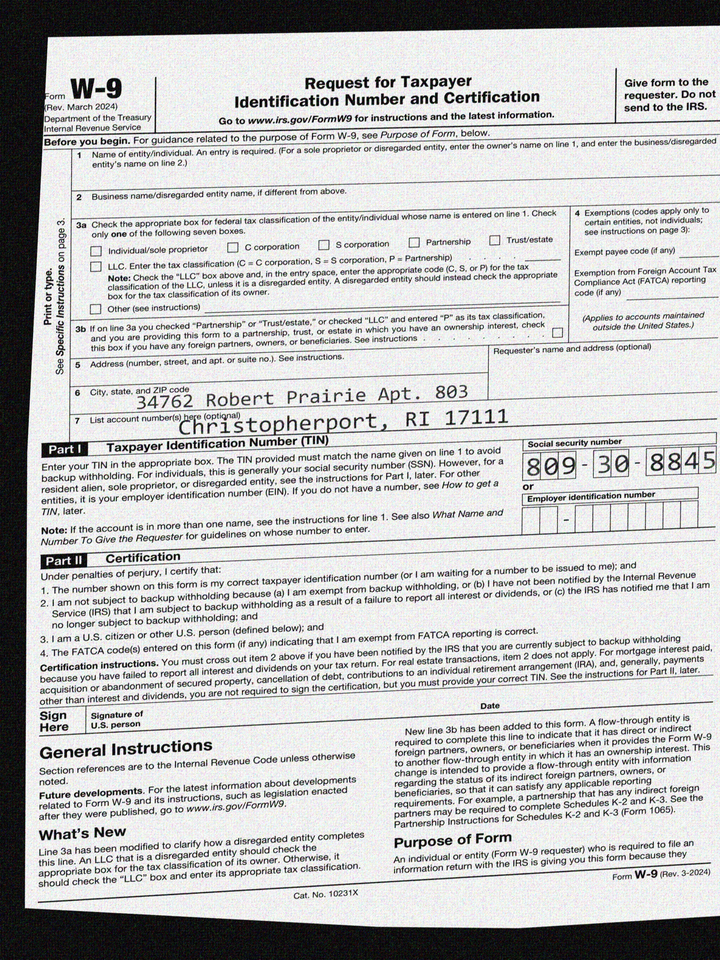
adr1: 34762 Robert Prairie Apt. 803
adr2: Christopherport, RI 17111
cbx: no
ssn: 809308845